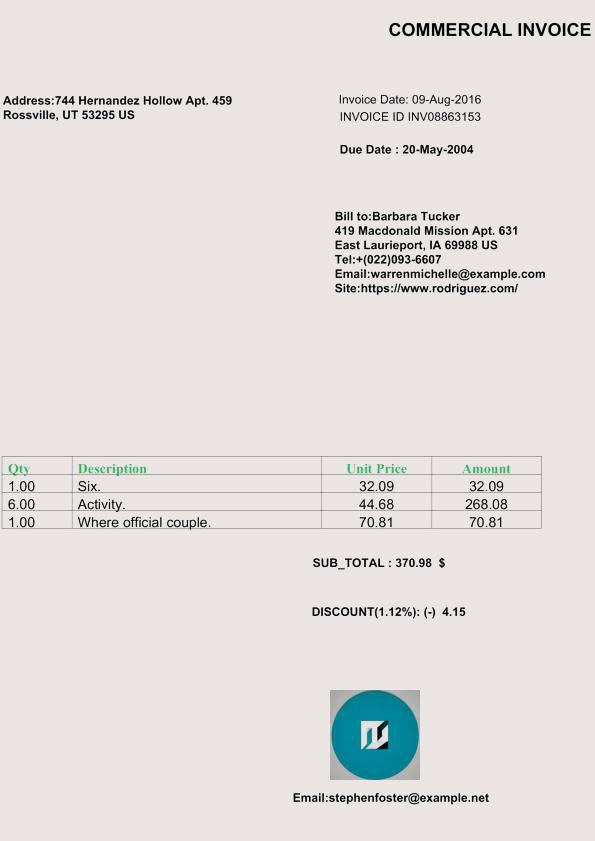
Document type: Invoice